Question: Talk about the condition:
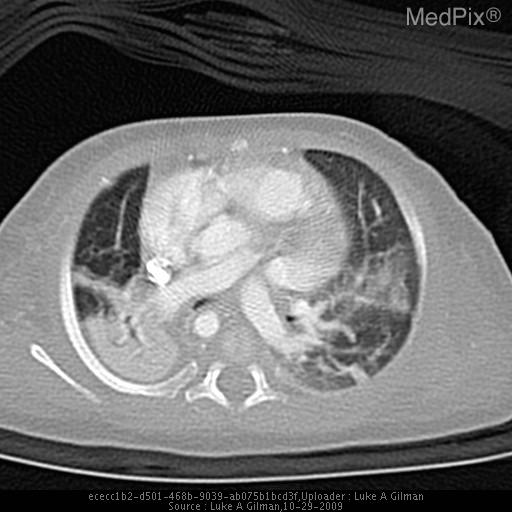
Answer: The disease is discussed as: VACTERL syndrome presents as an array of findings involving various systems: Vertebral/Vascular, Anal/Auricular, Cardiac, TracheoEsophageal, Renal/Radial, and Limb/Liver.  At least three of these systems (72% of patients) must be involved for the diagnosis of VACTERL to be made (although 8% of patients with the syndrome have at least 5 abnormalities).  This syndrome should be suspected if a pediatric patient is found to have the combination of vertebral plus one other associated anomaly during infantile years. Since the findings span throughout the body, a wide modality of radiographic techniques may be used to make the diagnosis.

Certain organ systems and their abnormalities arise more often than others and are listed in order of prevalence: Cardiac, Renal, Anal, Radial, Tracheoesophageal, Vertebral.  The most common combination of abnormalities are as follows:
3 abnormalities: Cardiac-renal-limb or Cardiac-Anal-Renal
5 abnormalities:  Cardiac-Anal-TEF-Renal-Limb.

The MC abnormalities in each organ system (and often seen on imaging) are as follows:

Vertebral: Hemi/cleft vertebrae, kyphosis/scoliosis, caudal regression, Branchial Arch/Cleft Abnormalities

Cardiac: VSD (30%), PDA, ASD

TracheoEsophageal: TEF (25% TEF pts have VACTERL), Esophageal Atresia, Tracheal Atresia, Horseshoe Lung, Ectopic Bronchus

Renal/ GU: Renal Agenesis, Horseshoe Kidney, Cryptoorchidism, Vaginal Atresia

Limb: Radial ray abnormalities, Absent / Hypoplastic Extremity Bones/Vessels, Polydactyly

RISK FACTORS / EPIDEMIOLOGY

VACTERL syndrome has been associated with maternal diabetes and prenatal lead exposure causing abnormal mesodermal development before 35 days of gestation.

VACTERL synrome has also been linked to the inhibition of cholesterol synthesis and down-regulation of the cholesterol-dependent sonic-hedgehog morphogenic pathway.

DIFFERENTIAL DIAGNOSIS:

PHAVER syndrome:  Limb Pterygia, Congenital Heart, Vertebral Defects, Ear Anomalies,Radial Defects

Trisomy 13 (Patau Syndrome): Cranial/Brain Defects, Microopthalmia, Polydactyly

Trisomy 18 (Edwards Syndrome): Clenched Fist, Microcephaly, Micrognathia, Rocker-Bottom Feet

OTHER CONSIDERATIONS:

Holt-Oram Syndrome
Pseudothalidomide Syndrome
Jarcho-Levin Syndrome

IMAGING

Various imaging modalities may be used but are not limited to the following:

-Prenatal Ultrasound: Polyhydramnios may suggest possible TEF. Oligohydramnios may suggest renal abnormalities.

-Angiography:  For diagnosis of radial artery hypoplasia or cardiac abnormalities.

-Plain Films, CT, and MRI can aid in diagnosis of core organ system and musculoskeletal abnormalities.

PROGNOSIS / TREATMENT

Mortality is 12% intrapartum, 28% during the neonatal period, and 48% during the first year of life. 1/3 of all patients with VACTERL are born prematurely.  If VACTERL syndrome is suspected on prenatal ultrasound, it is suggested that the fetus be delivered at a tertiary care facility to ensure best postpartum care for the baby.